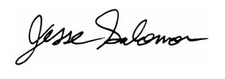
Signature of: jesse salomon